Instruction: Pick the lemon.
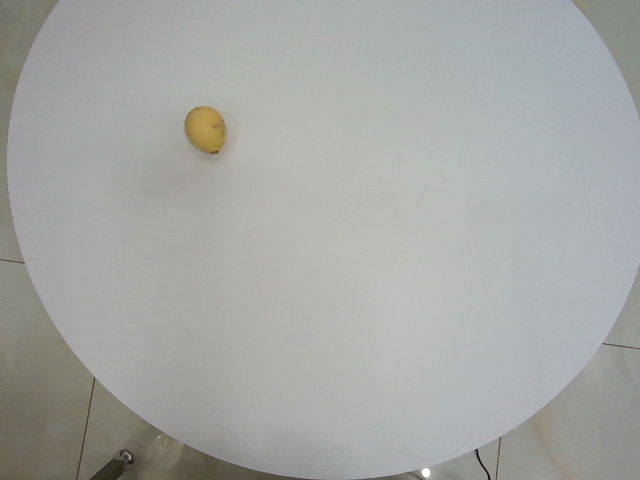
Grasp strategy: vertical